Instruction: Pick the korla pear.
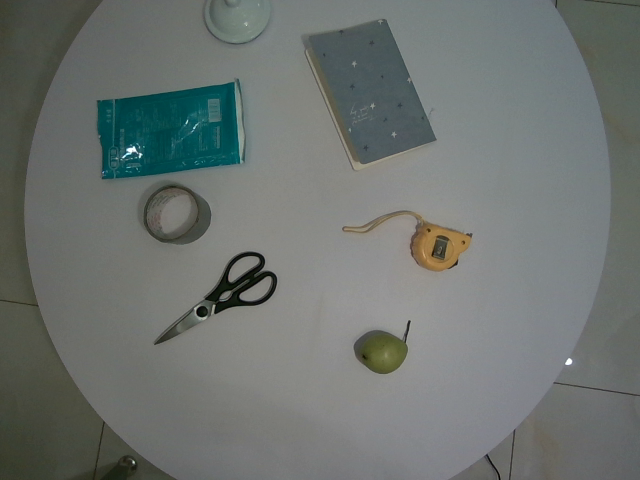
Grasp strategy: vertical